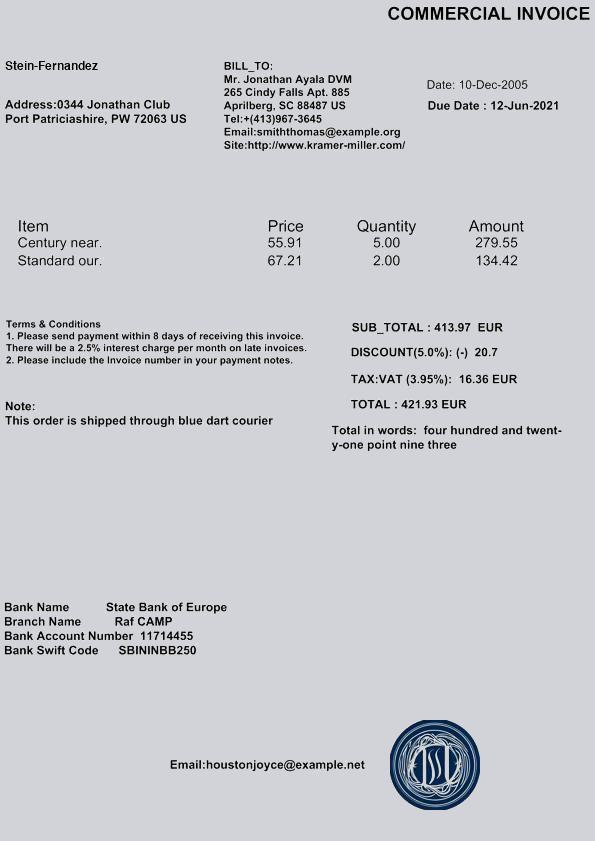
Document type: Invoice